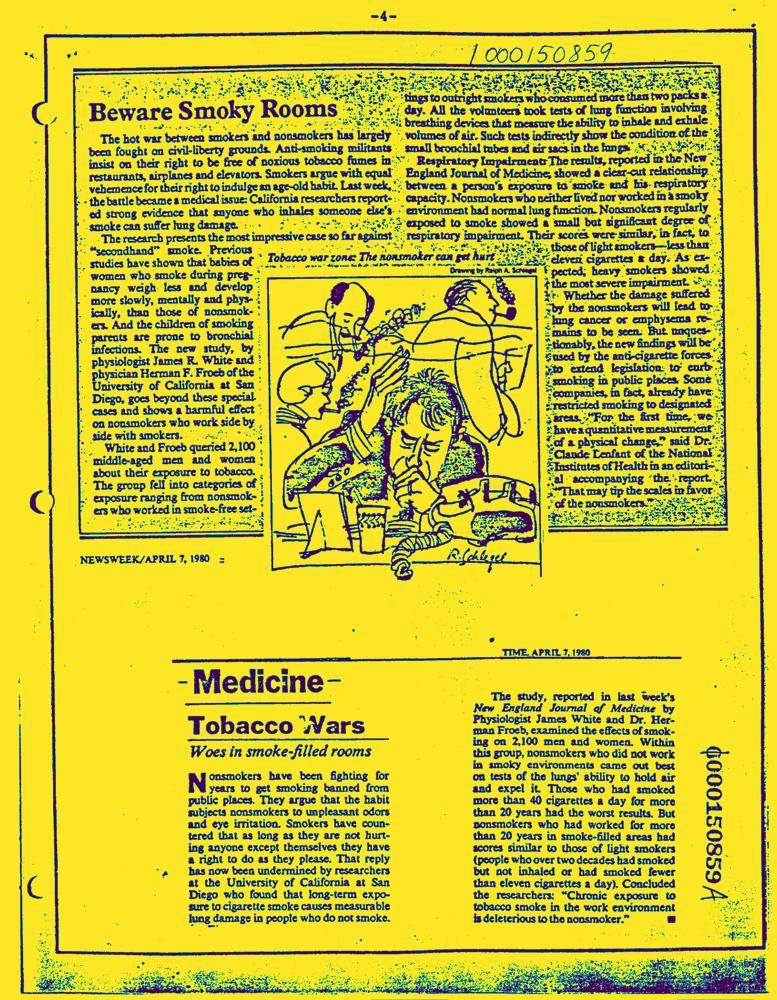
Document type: News-Article